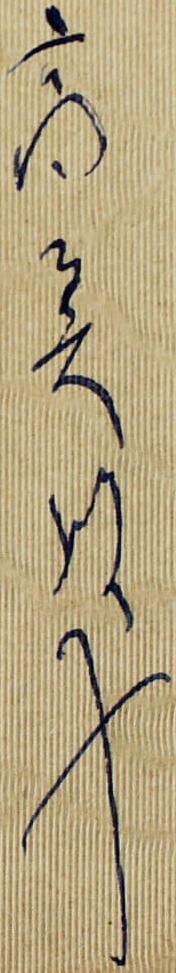
Signature of: miiko taka